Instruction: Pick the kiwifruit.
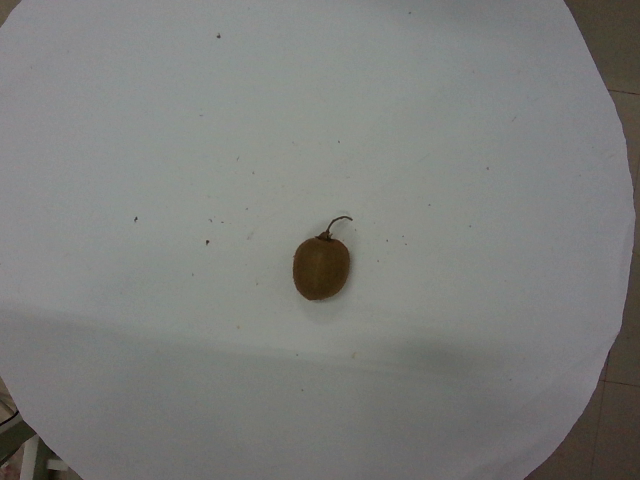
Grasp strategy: vertical